Question: How does the patient history play a role?
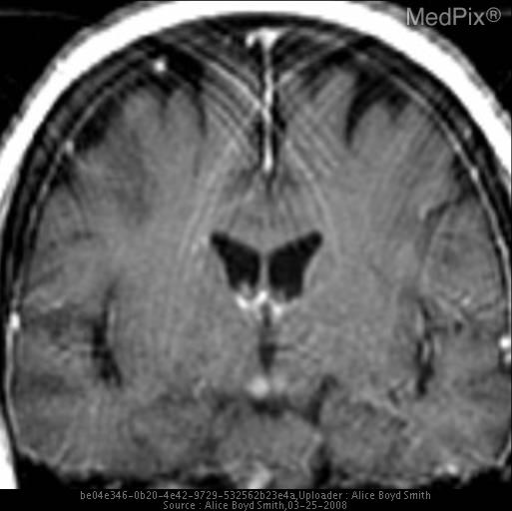
Answer: The patient's history of 52 year old woman with a history of breast cancer, on chemotherapy.  Poor oral intake and now stuporous. is key in understanding the case.